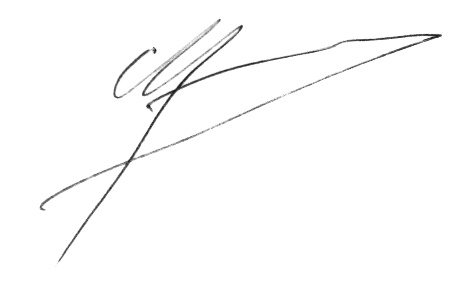
Signature of: boris vishnevsky